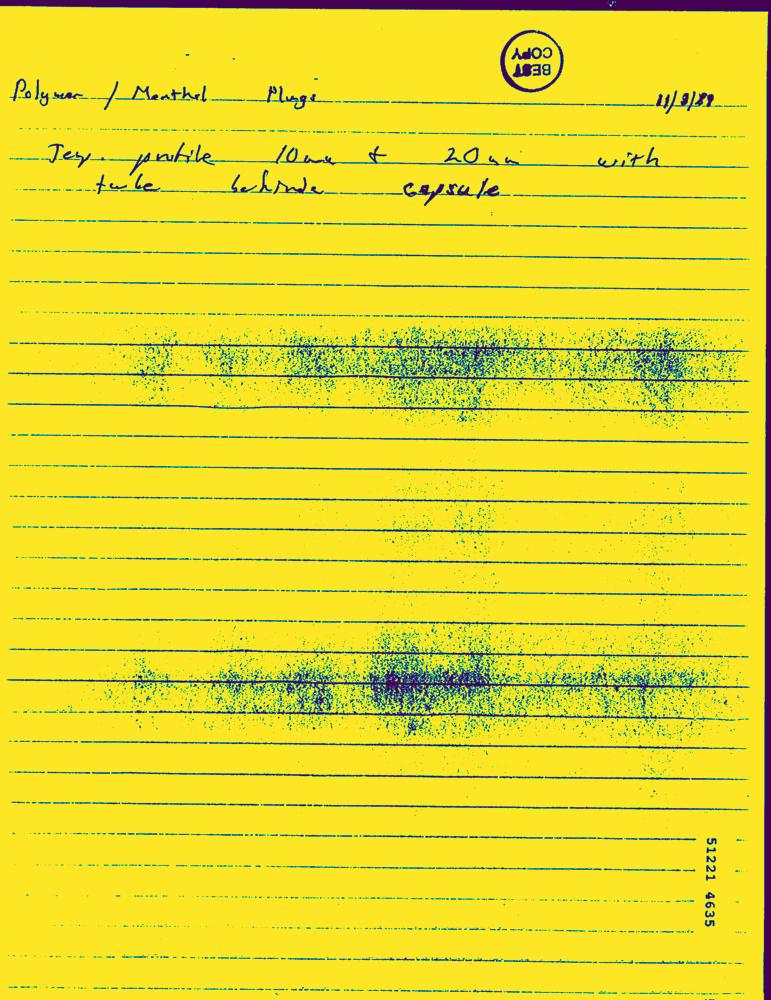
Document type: Hand-Written